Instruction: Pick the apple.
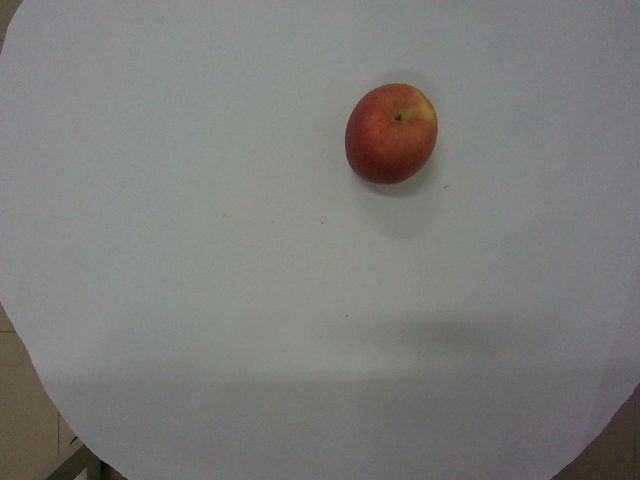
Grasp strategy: vertical